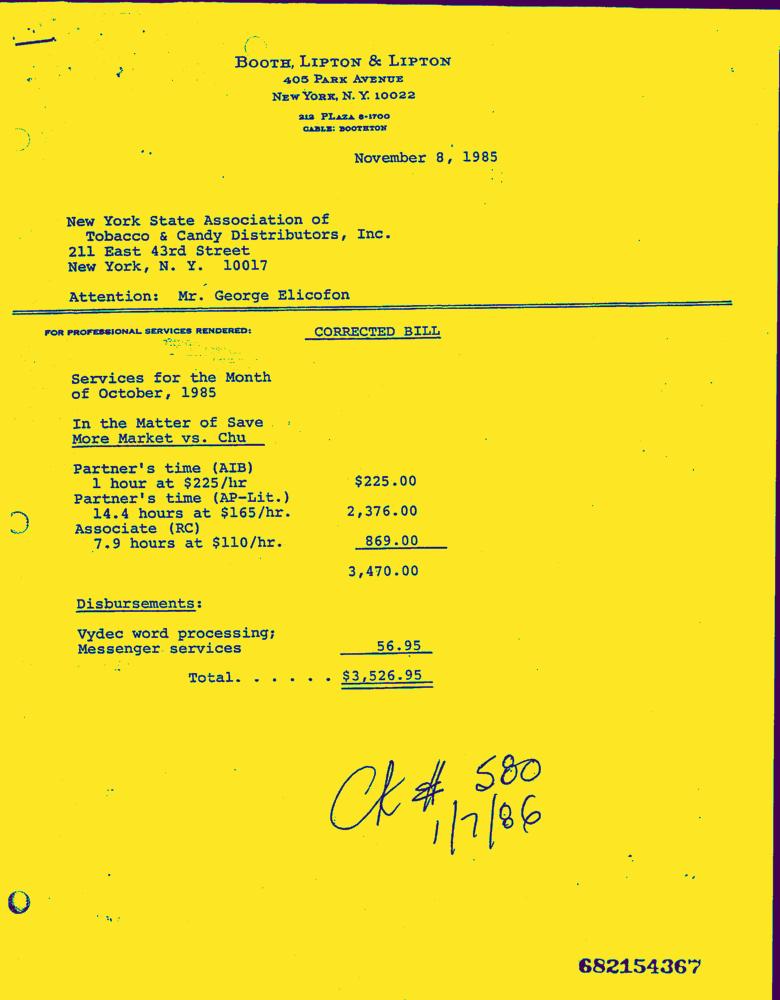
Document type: Invoice-Doc